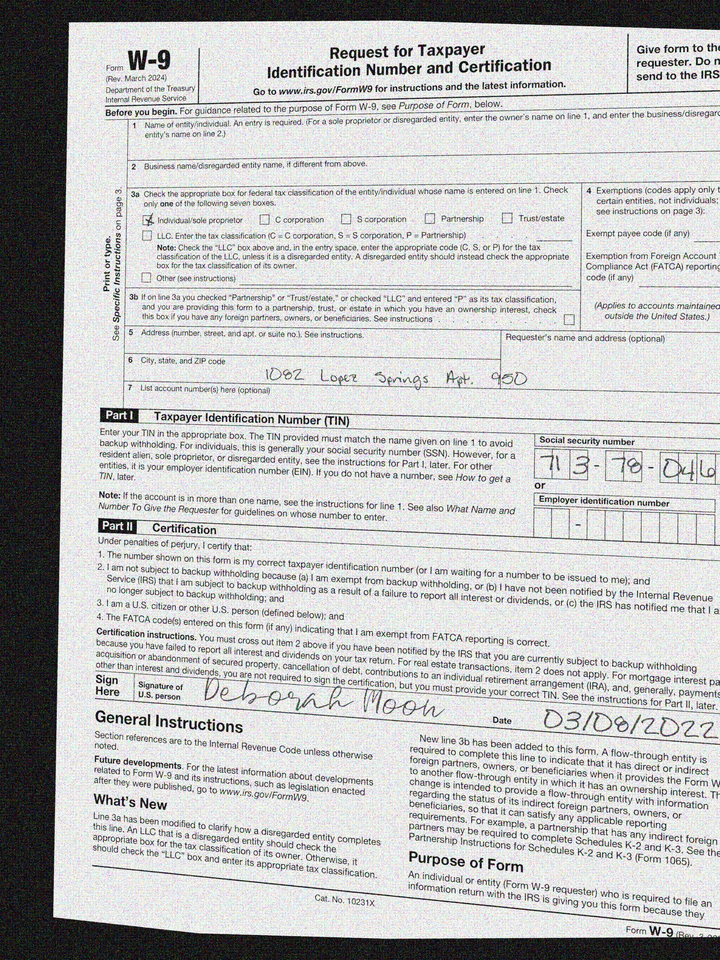
adr1: 1082 Lopez Springs Apt. 950
cbx: yes
ssn: 713780467
sdt: 03/08/2022